Question: What is the main concern?
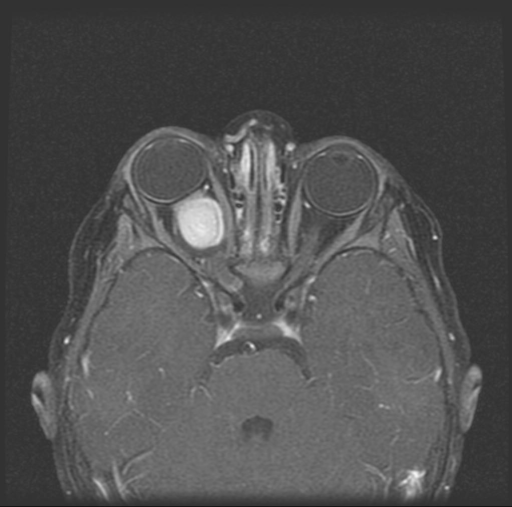
Answer: The findings suggest Right sided intraconal solid spherical mass continuous with the optic nerve. Meninges appear to be intact around mass with CSF surrounding mass. Mass appears to be confined within orbit and does not involve the optic chiasm. The signal intensity of the mass in T1W images is similar to the signal intensity of the optic nerves and brain matter. On T2W images, the mass again has similar intensity to the optic nerves and brain matter and has a higher intensity than the musculature. On T1W images, post-gadolinium, the mass shows fairly uniform contrast enhancement. Right sided intraconal solid spherical mass continuous with the optic nerve. Meninges appear to be intact around with sleeve of CSF surrounding the mass. It appears to be confined within the orbit and does not extend to involve the optic chiasm. The signal intensity on T1W is similar to the optic nerves. On T2W images, the mass again has similar intensity to the optic nerves, but has a higher intensity than the musculature. On T1W images after gadolinium, the mass shows fairly uniform contrast enhancement. The patient might have a history of 2 y.o. noted to have right sided proptosis.